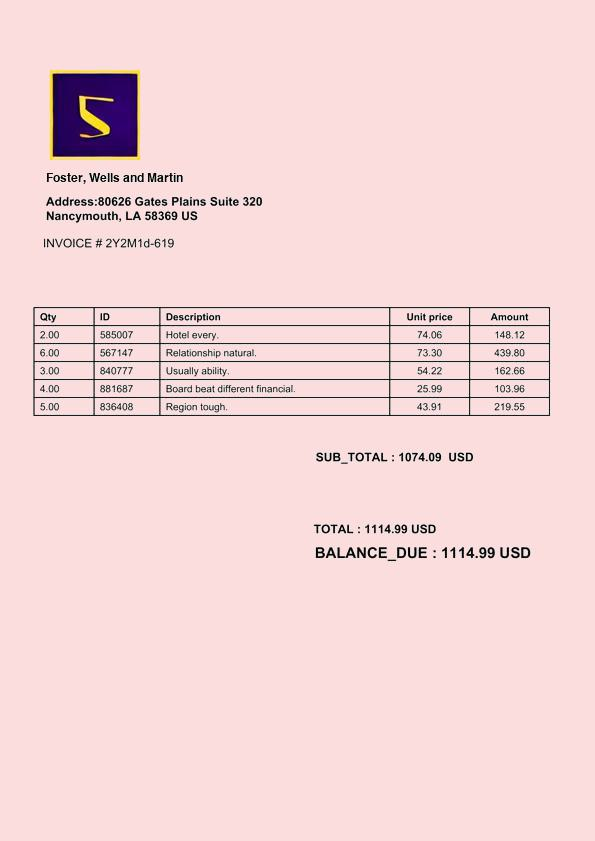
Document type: Invoice